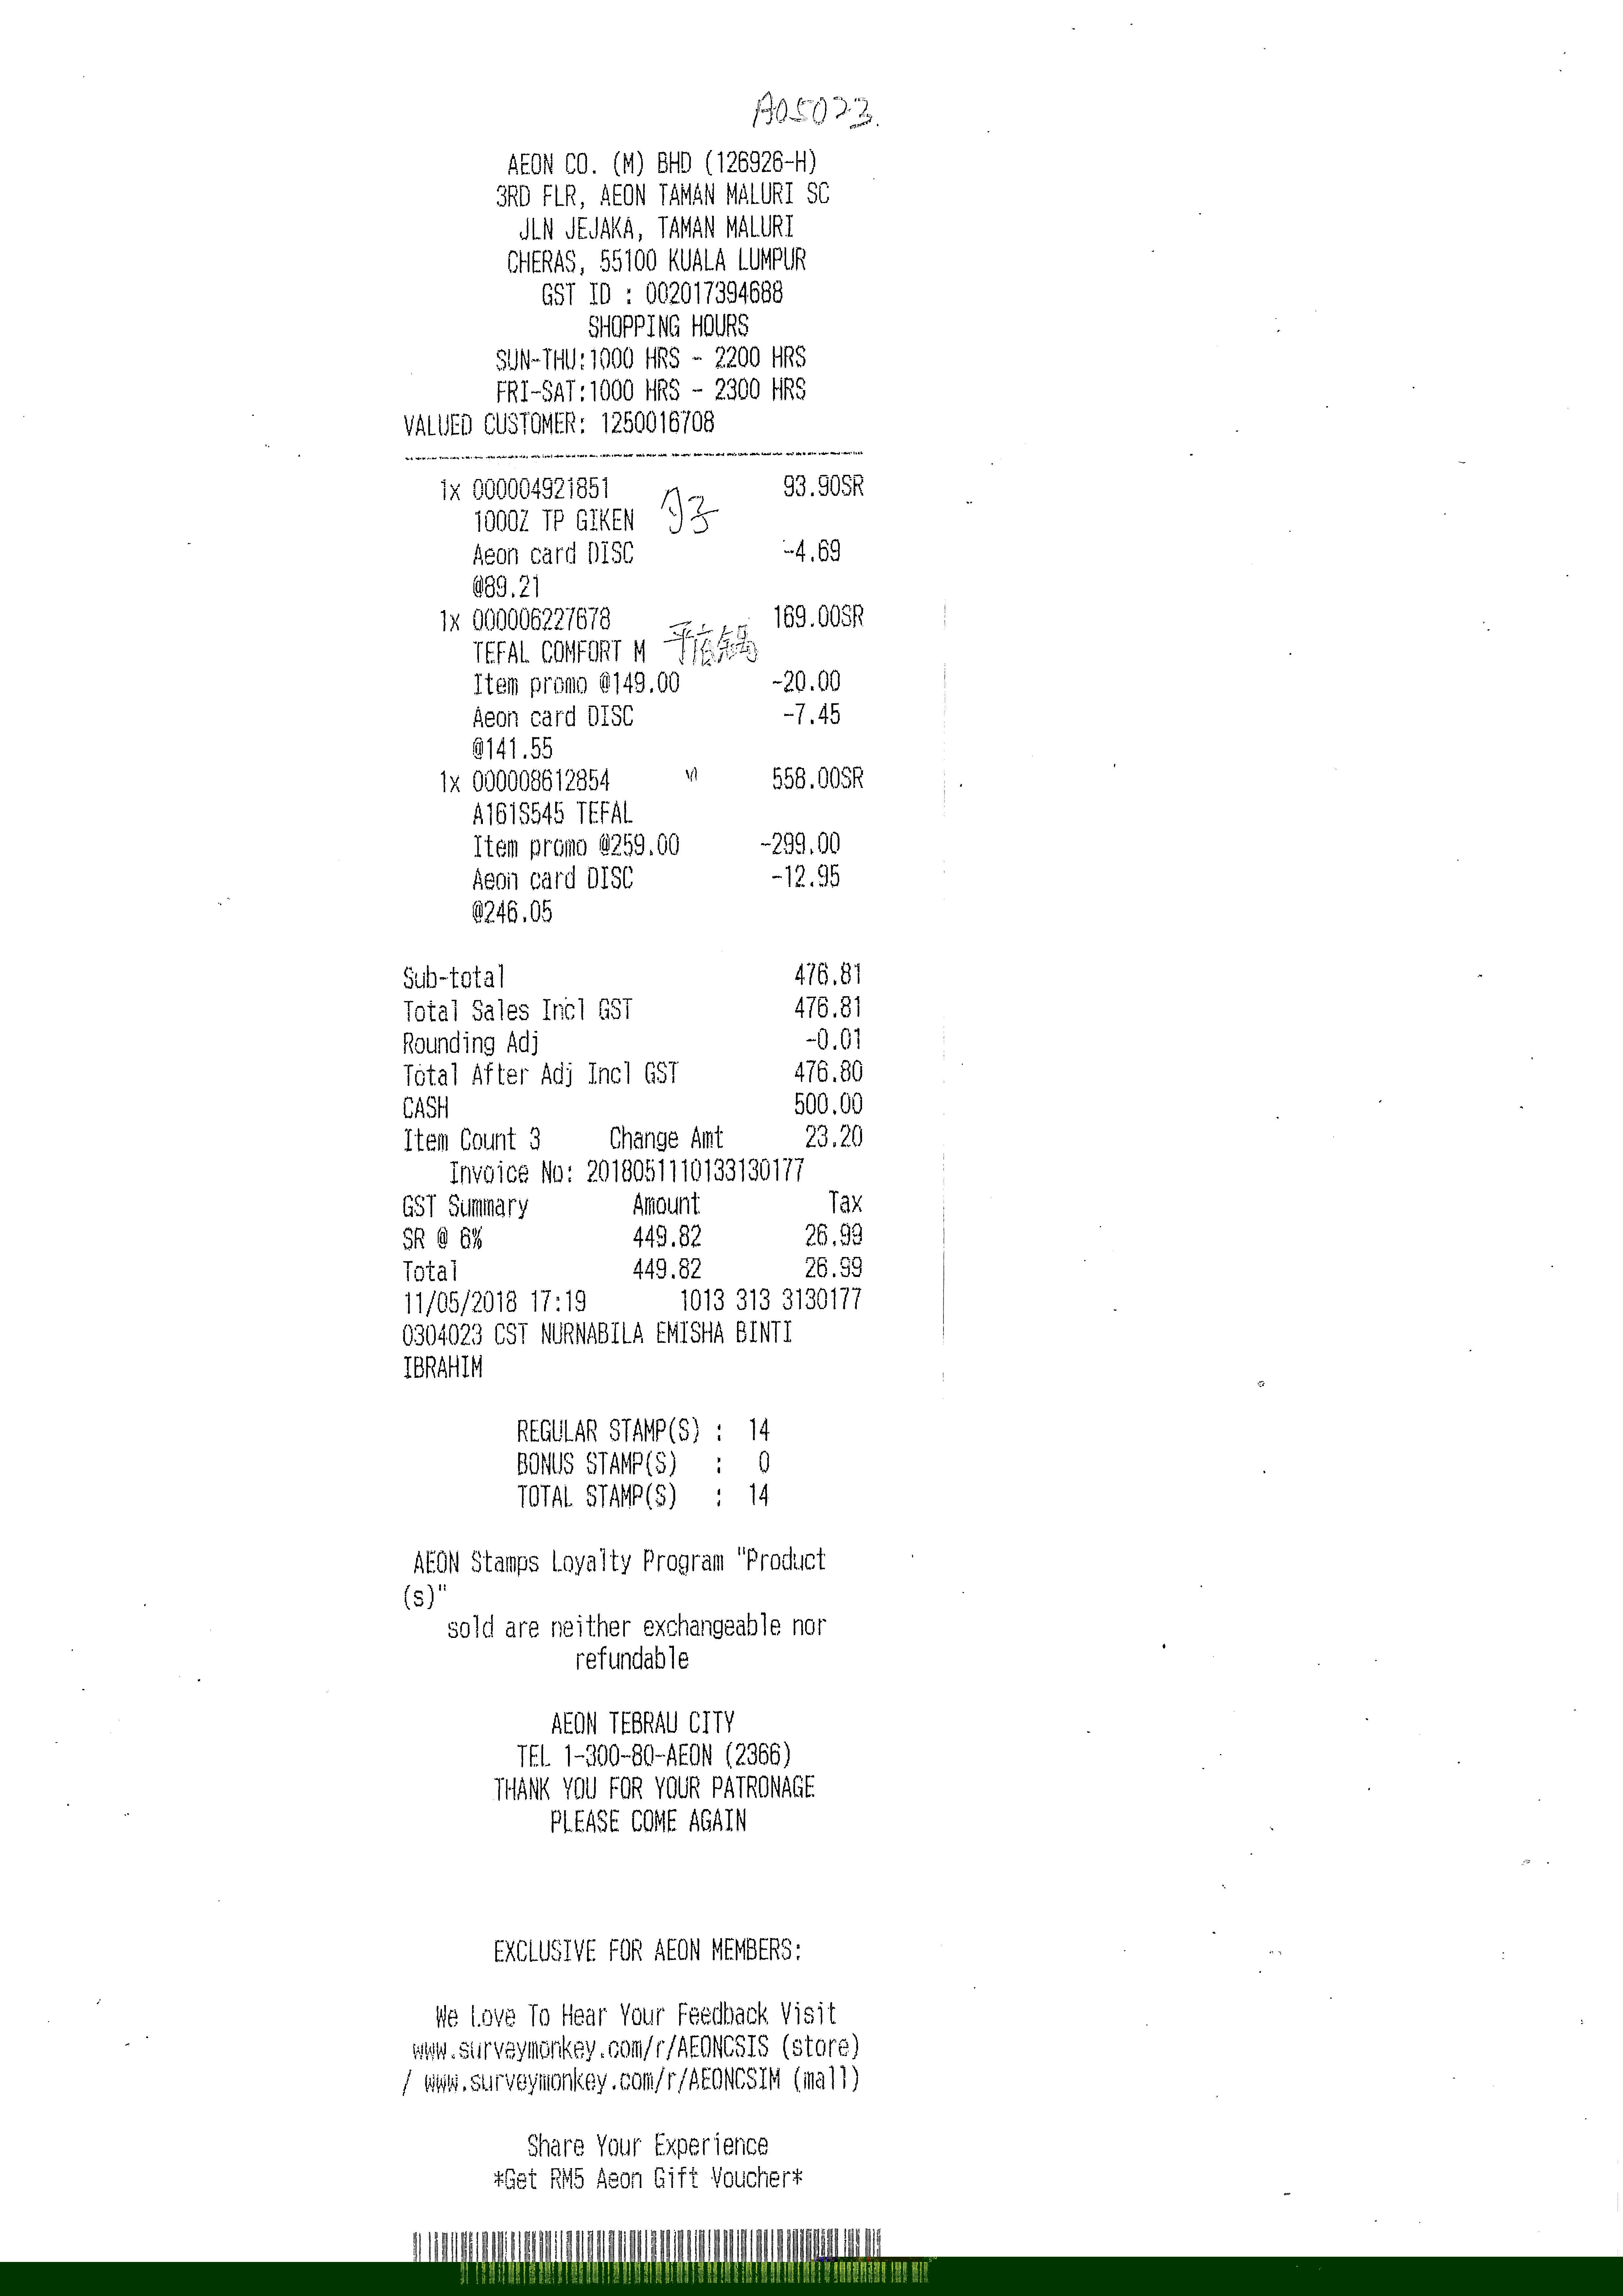
AEON CO. (M) BHD (126926-H)
3RD FLR, AEON TAMAN MALURI SC
JLN JEJAKA, TAMAN MALURI
CHERAS, 55100 KUALA LUMPUR
GST ID : 002017394688
SHOPPING HOURS
SUN-THU:1000 HRS - 2200 HRS
FRI-SAT:1000 HRS - 2300 HRS
VALUED CUSTOMER: 1250016708
1X 000004921851
1X 000006227678
1X 000008612854
1000Z TP GIKEN
AEON CARD DISC
@89.21
TEFAL COMFORT M
ITEM PROMO @149.00
AEON CARD DISC
@141.55
A161S545 TEFAL
ITEM PROMO @259.00
AEON CARD DISC
@246.05
93.90SR
-4.69
169.00SR
-20.00
-7.45
558.00SR
-299.00
-12.95
SUB-TOTAL
TOTAL SALES INCL GST
ROUNDING ADJ
TOTAL AFTER ADJ INCL GST
CASH
ITEM COUNT 3
476.81
476.81
-0.01
476.80
500.00
23.20
INVOICE NO: 2018051110133130177
GST SUMMARY
SR @ 6%
TOTAL
11/05/2018 17:19
0304023 CST NURNABILA EMISHA BINTI
IBRAHIM
REGULAR STAMP(S) :
BONUS STAMP(S)
TOTAL STAMP(S)
AEON STAMPS LOYALTY PROGRAM "PRODUCT
(S)"
SOLD ARE NEITHER EXCHANGEABLE NOR
REFUNDABLE
AEON TEBRAU CITY
TEL 1-300-80-AEON (2366)
THANK YOU FOR YOUR PATRONAGE
PLEASE COME AGAIN
EXCLUSIVE FOR AEON MEMBERS:
WE LOVE TO HEAR YOUR FEEDBACK VISIT
WWW.SURVEYMONKEY.COM/R/AEONCSIS (STORE)
/ WWW.SURVEYMONKEY.COM/R/AEONCSIM (MALL)
SHARE YOUR EXPERIENCE
*GET RM5 AEON GIFT VOUCHER*
CHANGE AMT
AMOUNT
TAX
449.82
26.99
449.82
26.99
1013 313 3130177
14
:
0
:
14